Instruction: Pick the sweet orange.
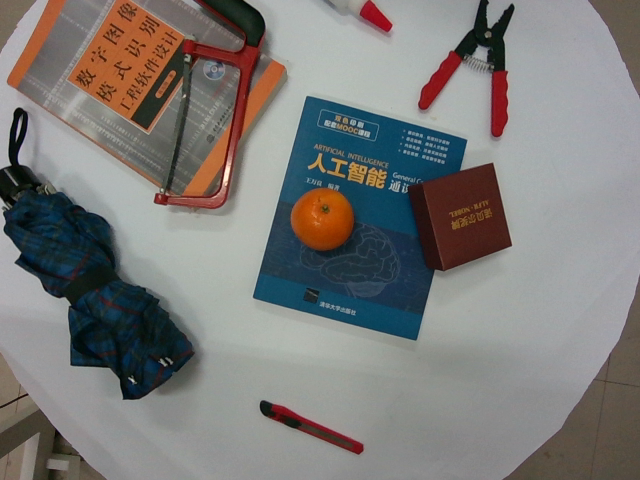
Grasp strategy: vertical